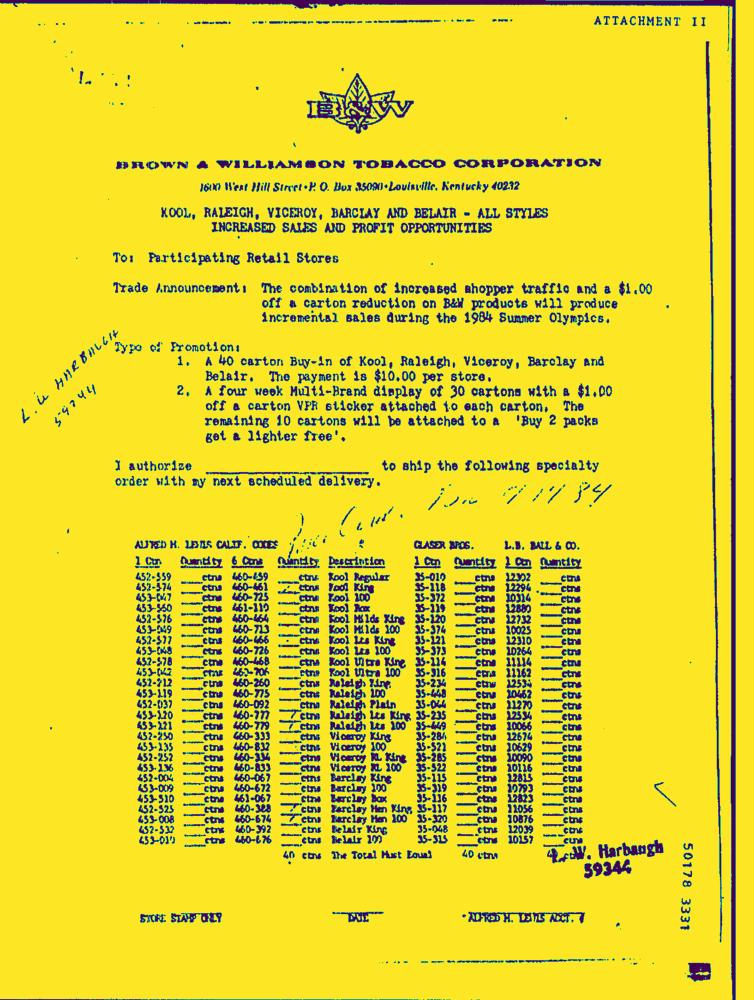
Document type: AD